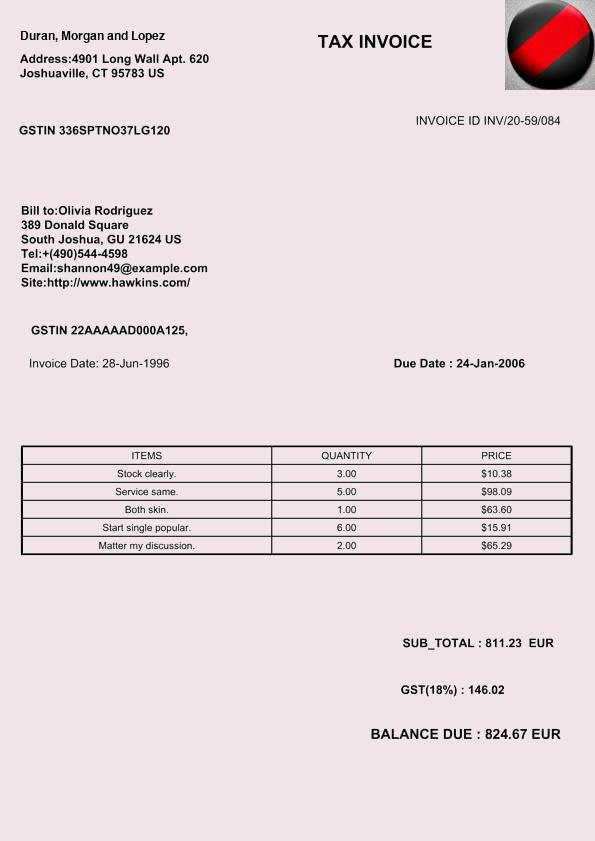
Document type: Invoice